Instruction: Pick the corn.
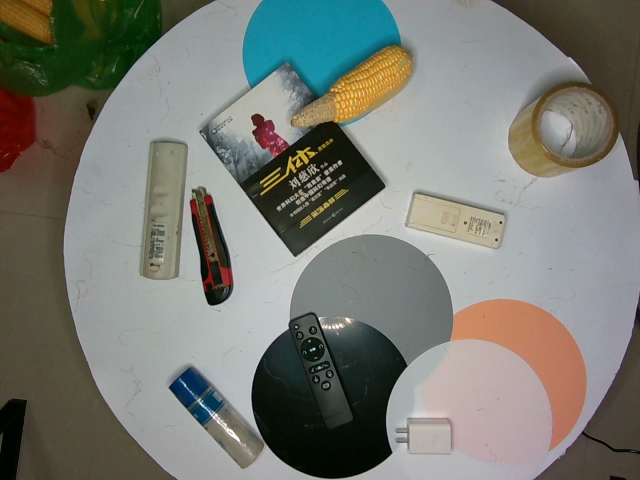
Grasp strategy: vertical